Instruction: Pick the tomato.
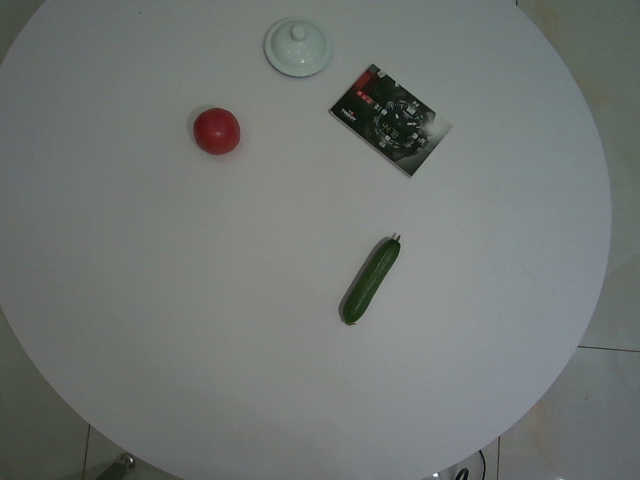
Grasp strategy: vertical